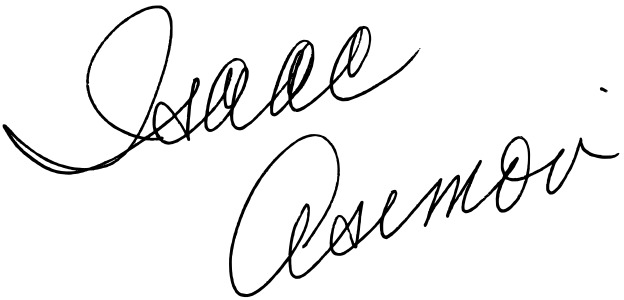
Signature of: isaac asimov